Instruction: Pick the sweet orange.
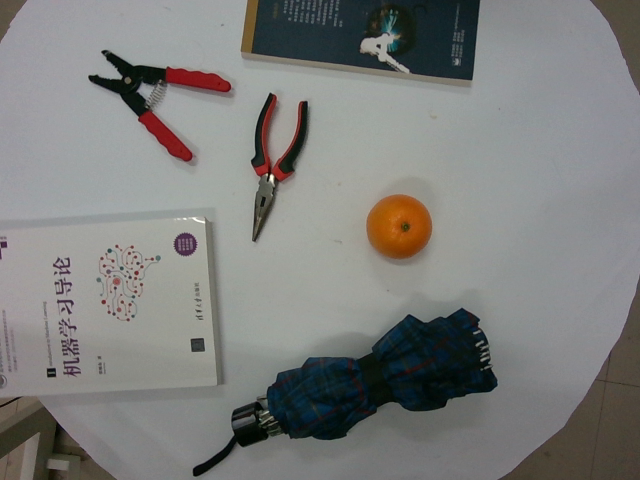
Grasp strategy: vertical